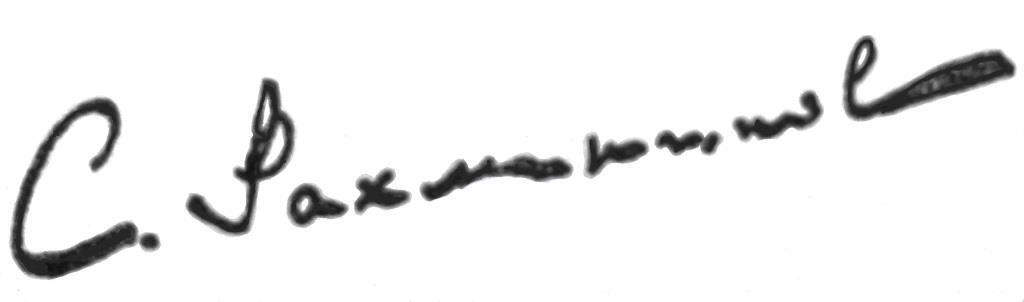
Signature of: sergei rachmaninoff